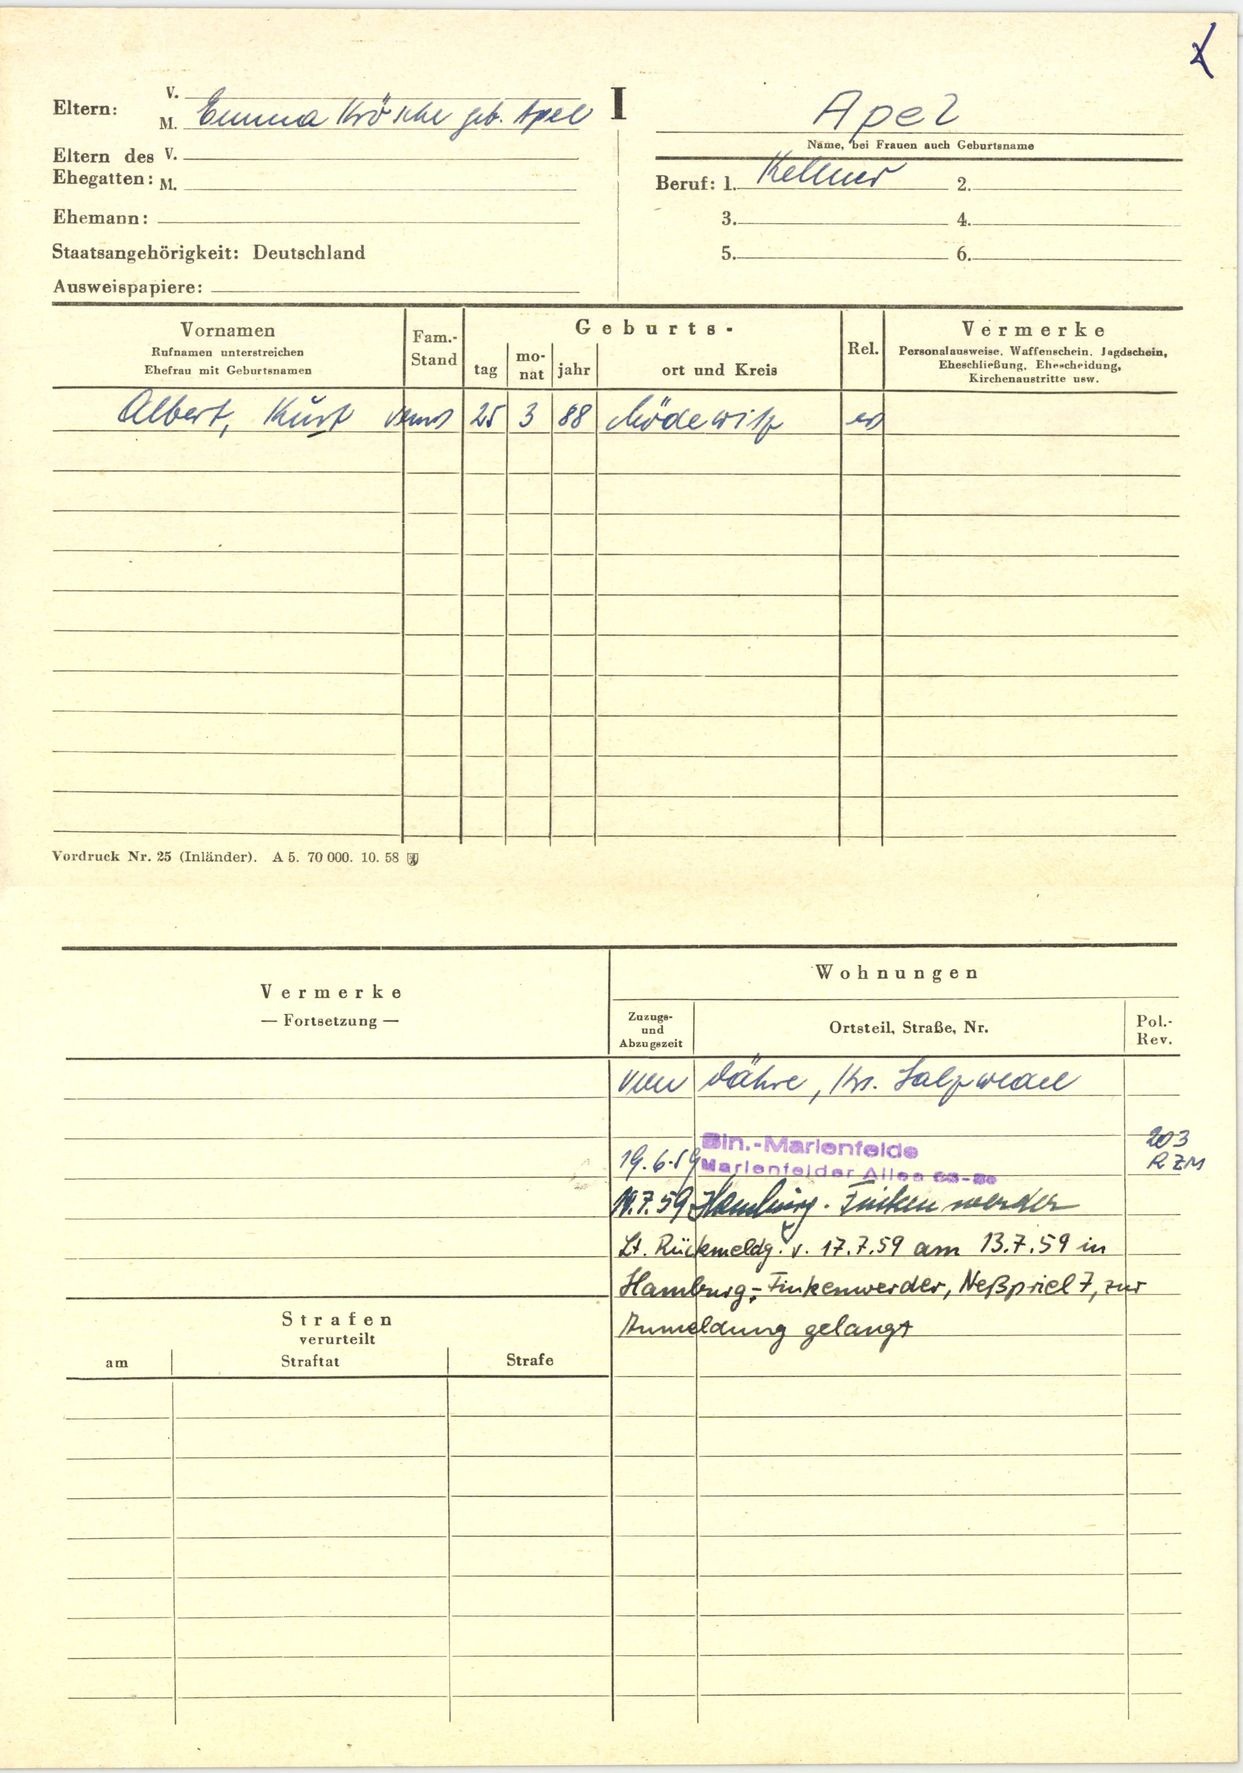
Apel